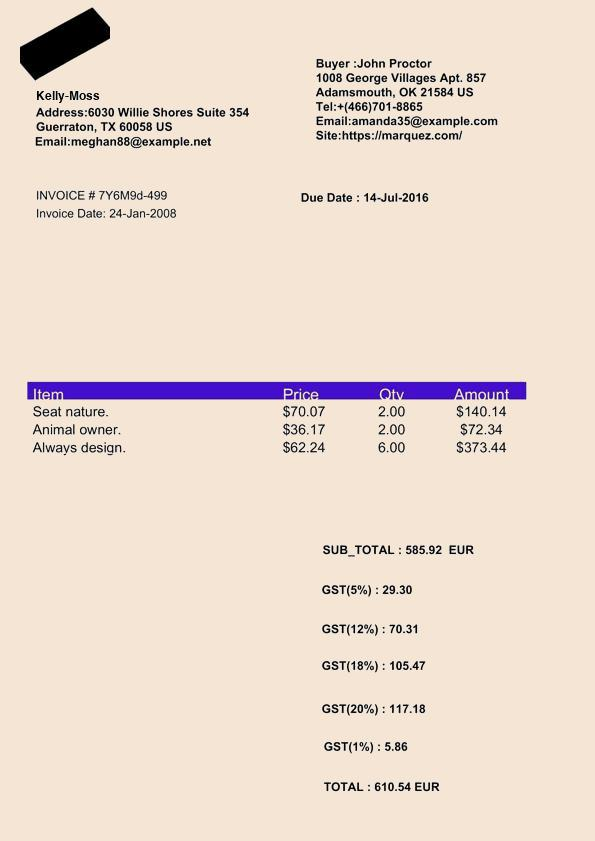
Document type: Invoice